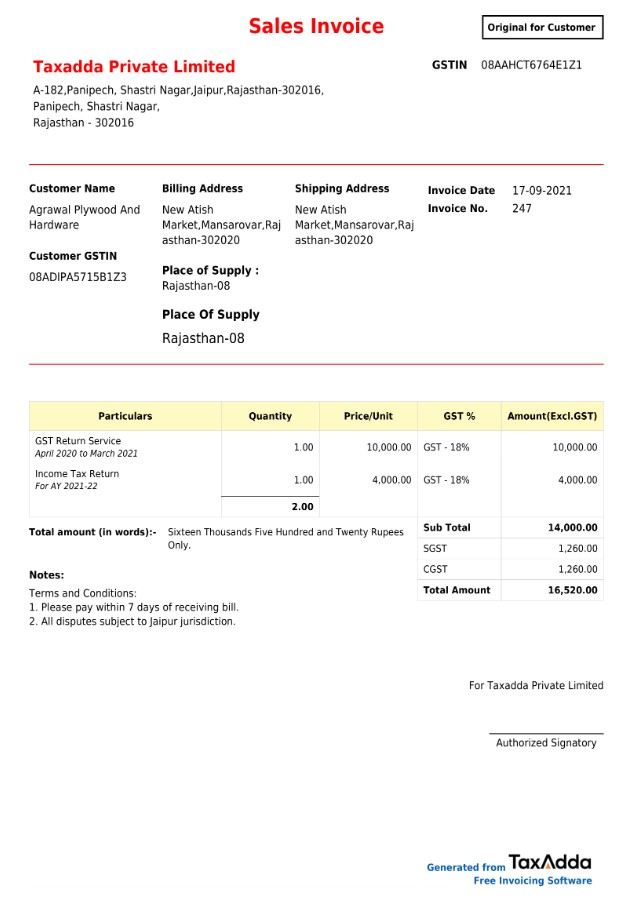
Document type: Invoice